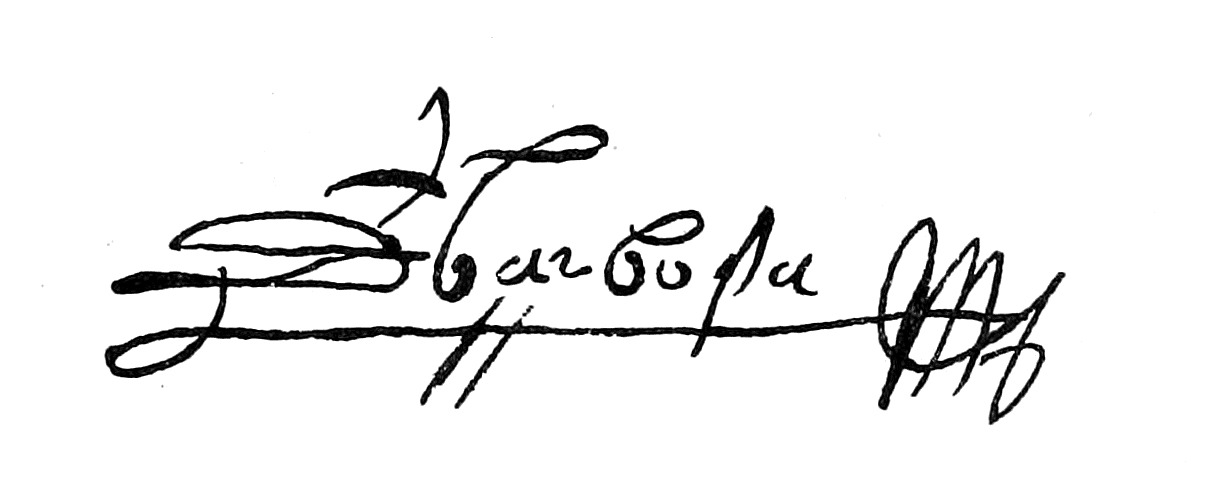
Signature of: duarte barbosa